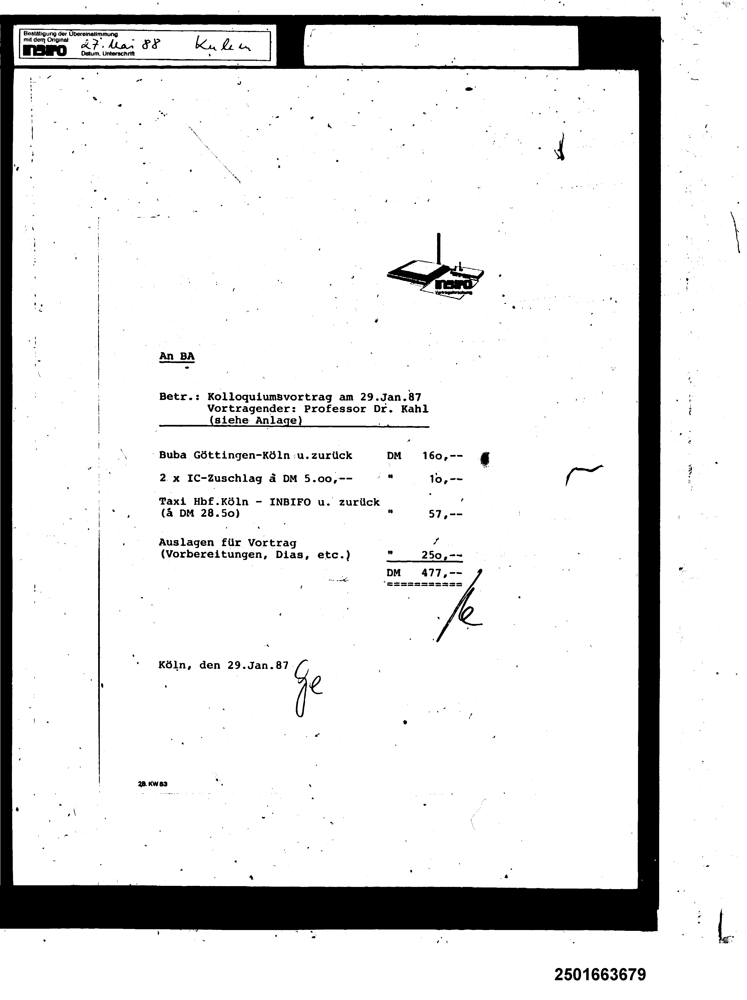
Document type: Invoice